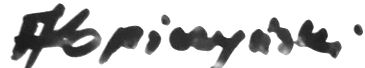
Signature of: andrzej kopiczyński